Question: What type of tax is indicated in the document, personal property or real estate?
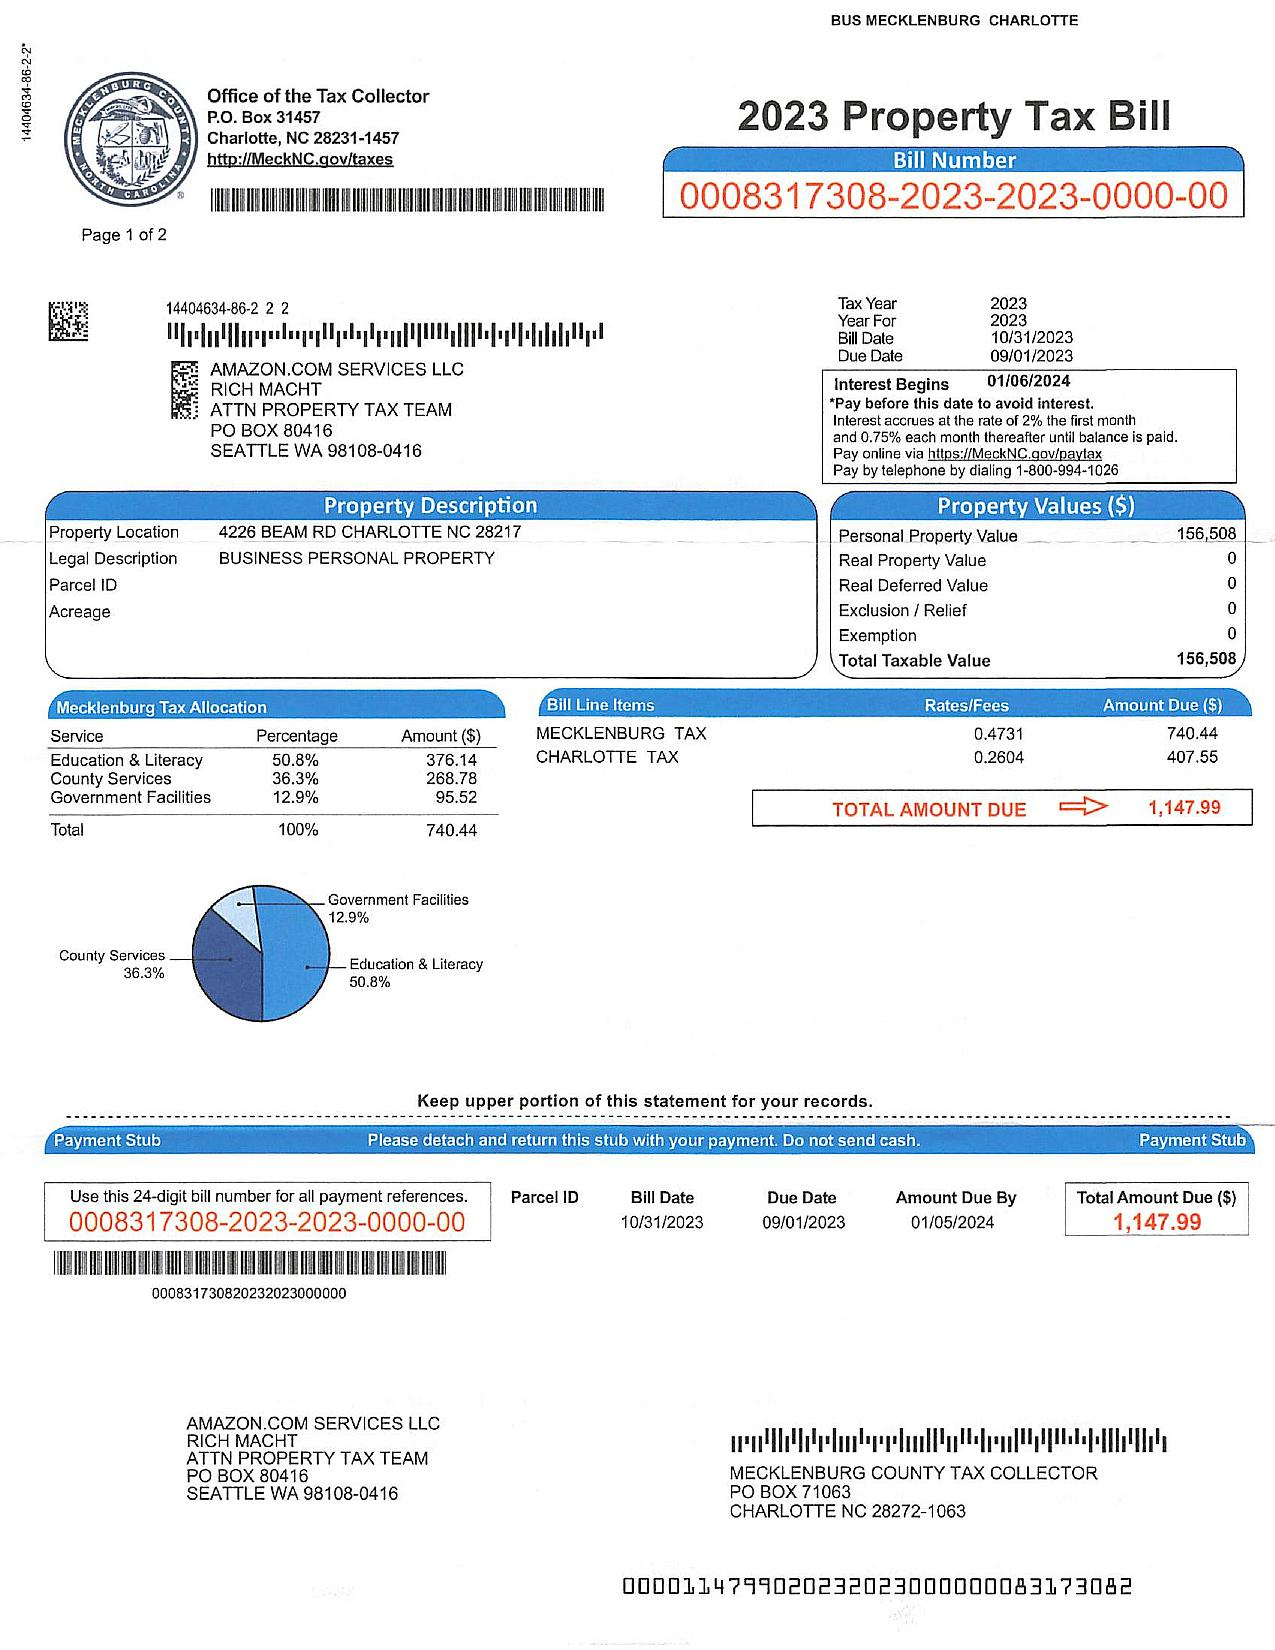
Answer: "Personal Property Tax"